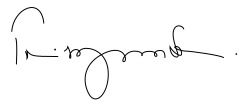
Signature of: toni morrison